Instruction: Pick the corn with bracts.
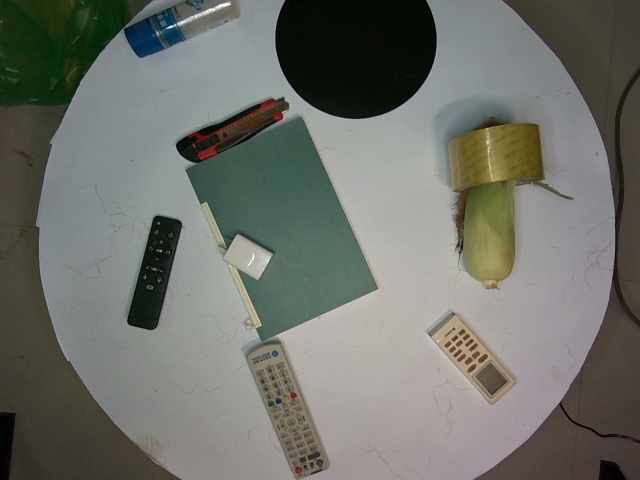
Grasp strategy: vertical